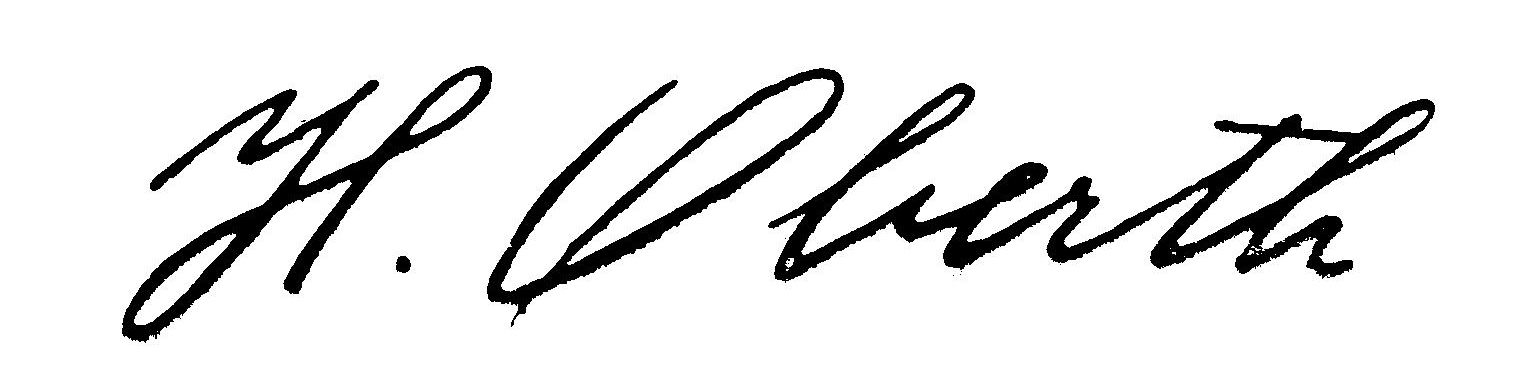
Signature of: hermann oberth